Question: How is the property described in the document?
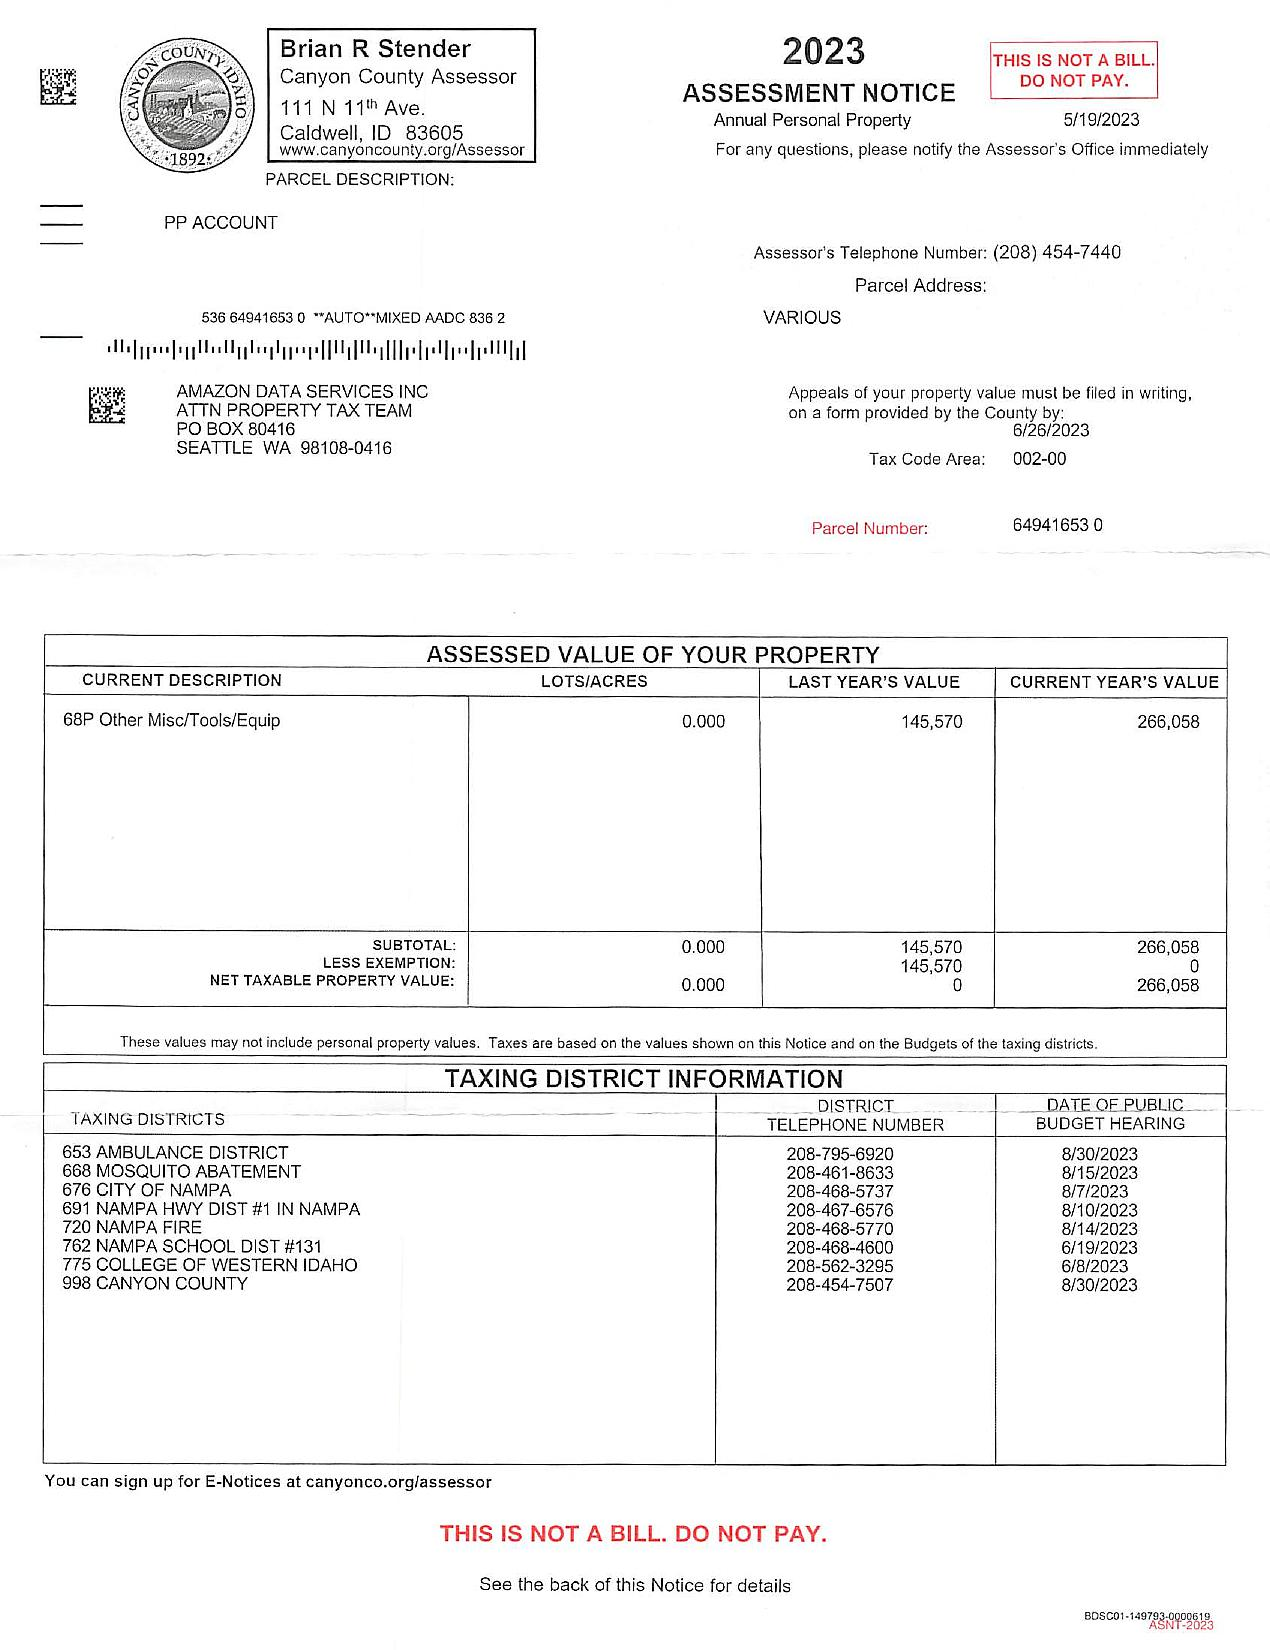
Answer: "68P Other Misc/Tools/Equip"